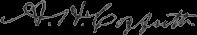
Signature of: alexander hamilton coffroth